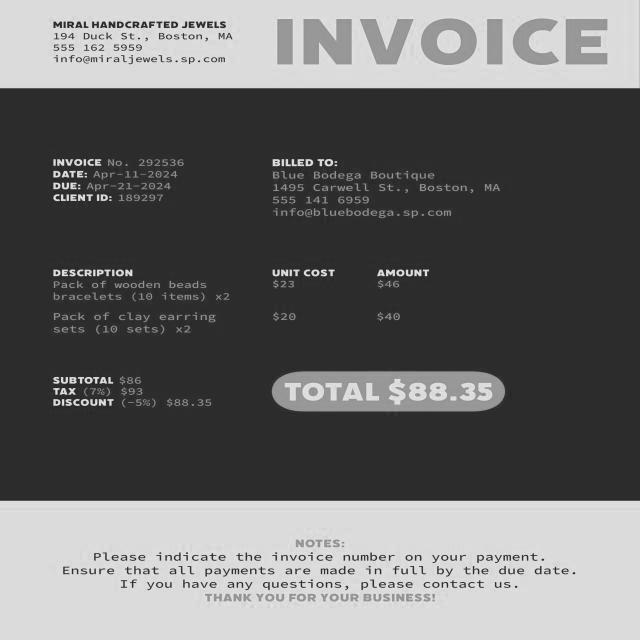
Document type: Invoice